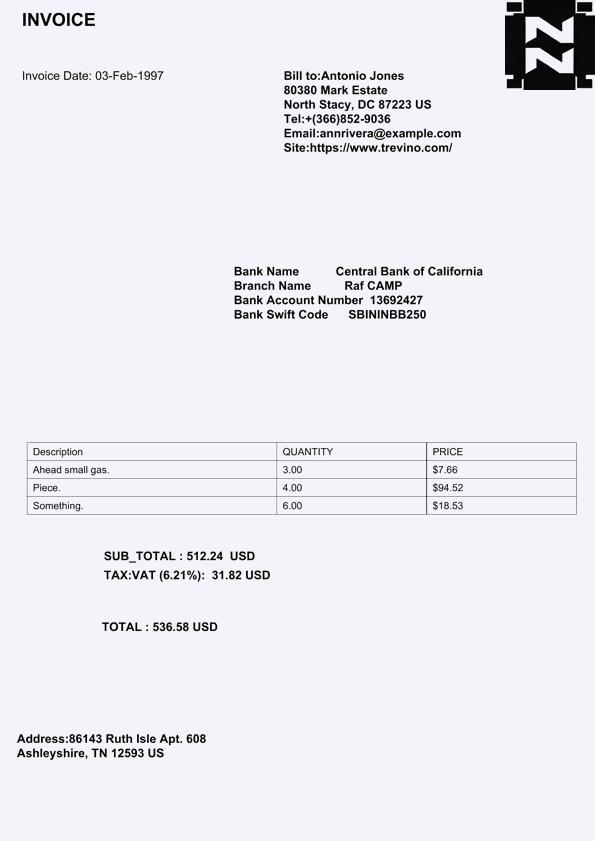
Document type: Invoice